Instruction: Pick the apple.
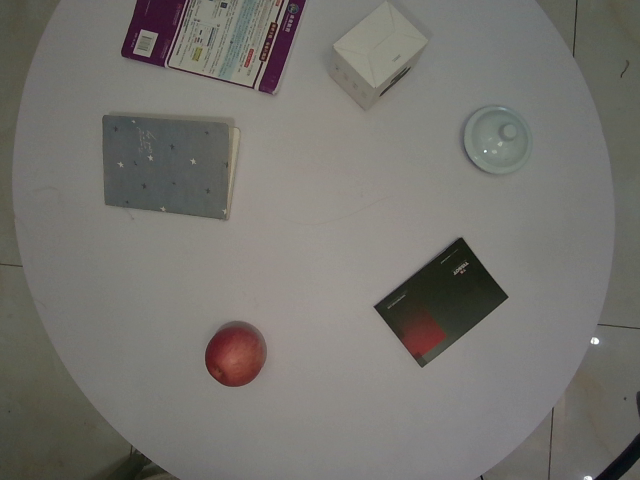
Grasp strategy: vertical